Question: Can you provide the account number mentioned in the document?
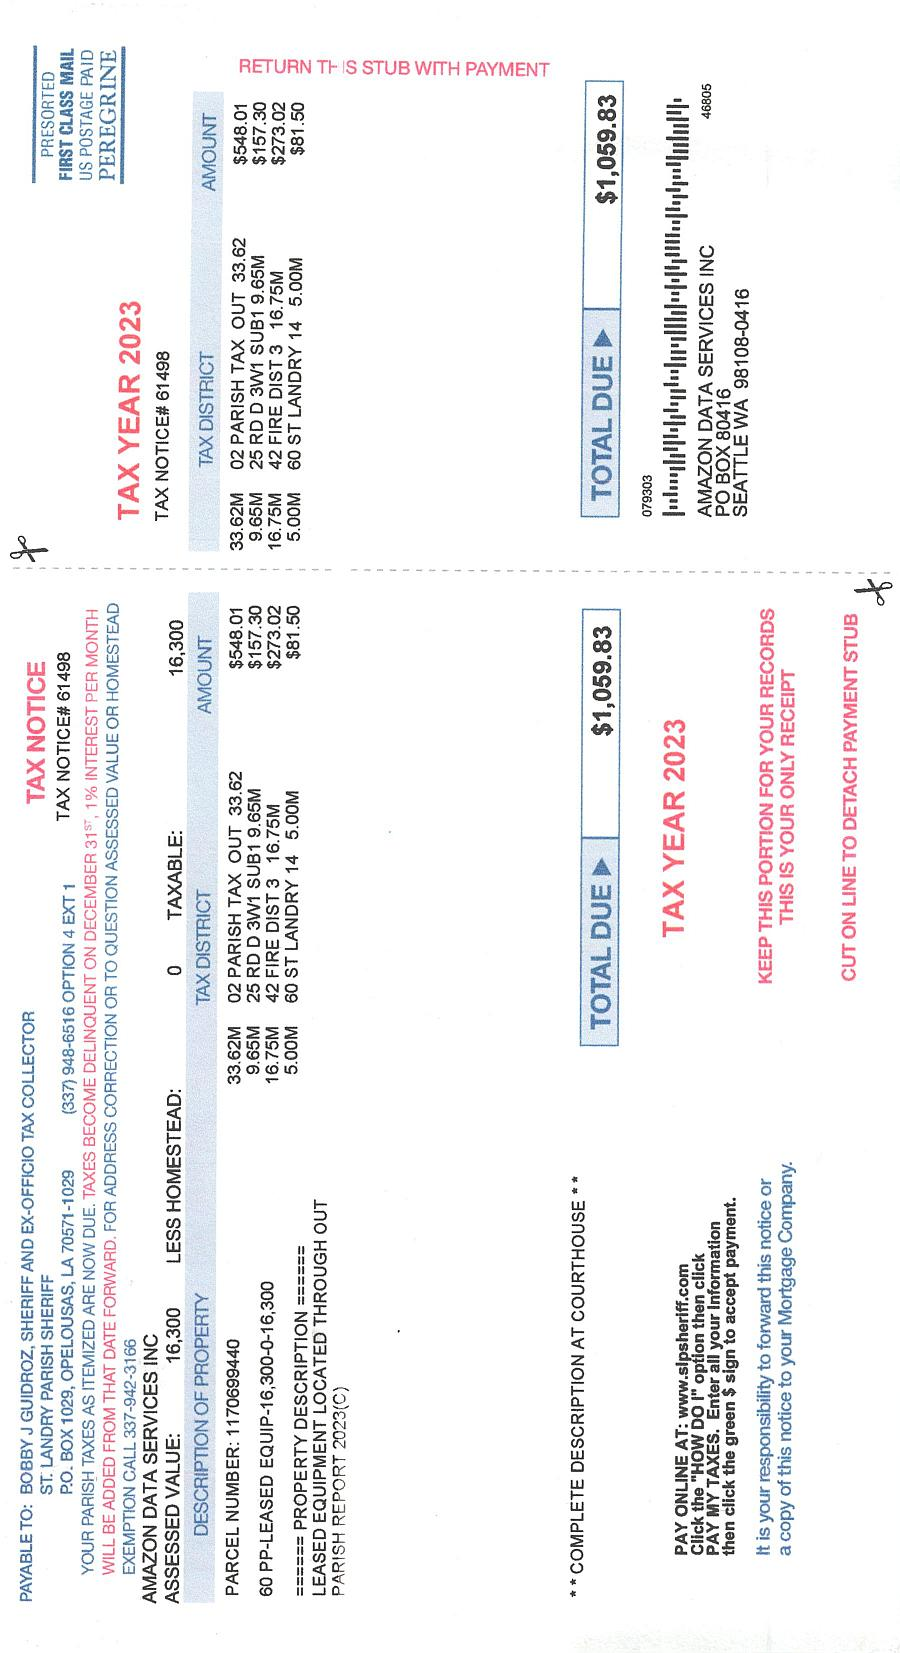
Answer: "$4,099.33 "